Question: Describe the condition in detail:
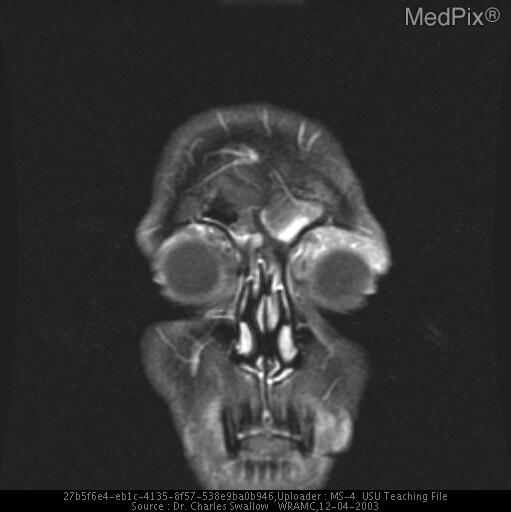
Answer: The disease is discussed as: The differential diagnosis of this orbital mass can be narrowed by considering both epidemiology and typical morphology to illustrate features that are not common with this patient's lesions.

Lacrimal gland lesions tend to be well-circumscribed and round to oval, except adenoid cystic CA which often has bone destruction. Mesenchymal tumors are more often well-circumscribed and more common in pediatrics.

Central neurogenic tumors such as gliomas and meningiomas of the optic nerve are less likely since this mass is peripheral.

Neurofibromas and Schwannomas tend to be well defined having round to oval or fusiform (AP) shapes respectively.

Dermoid cysts and mucoceles tend to be round or well-defined and have enhancing rim and fluid filled centers.

Infections and inflammations tend to present with different clinical picture including pain (cellulitis) and often have diffuse enlargement of extraocular muscles (myositis, Grave's). Lymphoproliferative lesions can present with many variations in morphology, including as seen in this case.

Malignant lymphomas tend to mold to surround adjacent structures and most lie anterior, superior in orbit. They frequently involve lacrimal gland and have insidious and painless presentation.